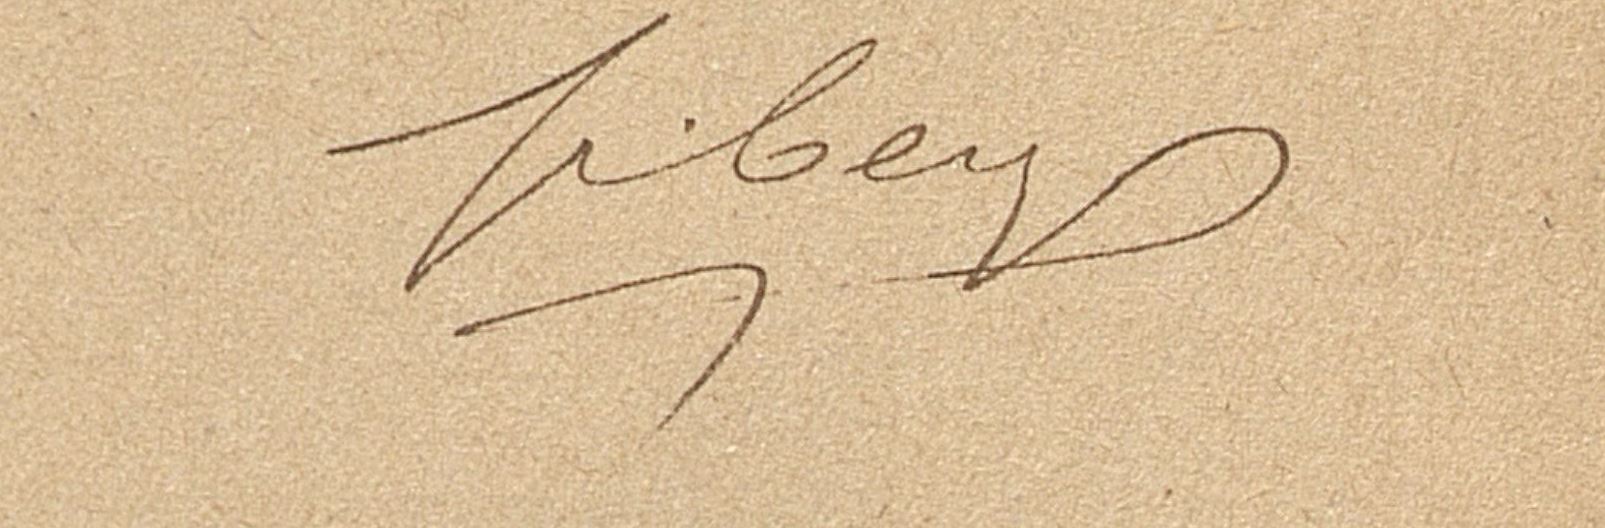
Signature of: paul bergue